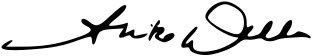
Signature of: anika wells